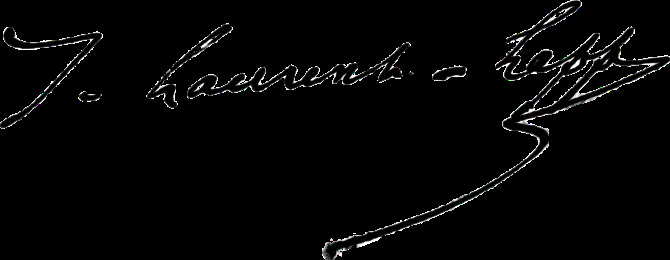
Signature of: j laurent lapp